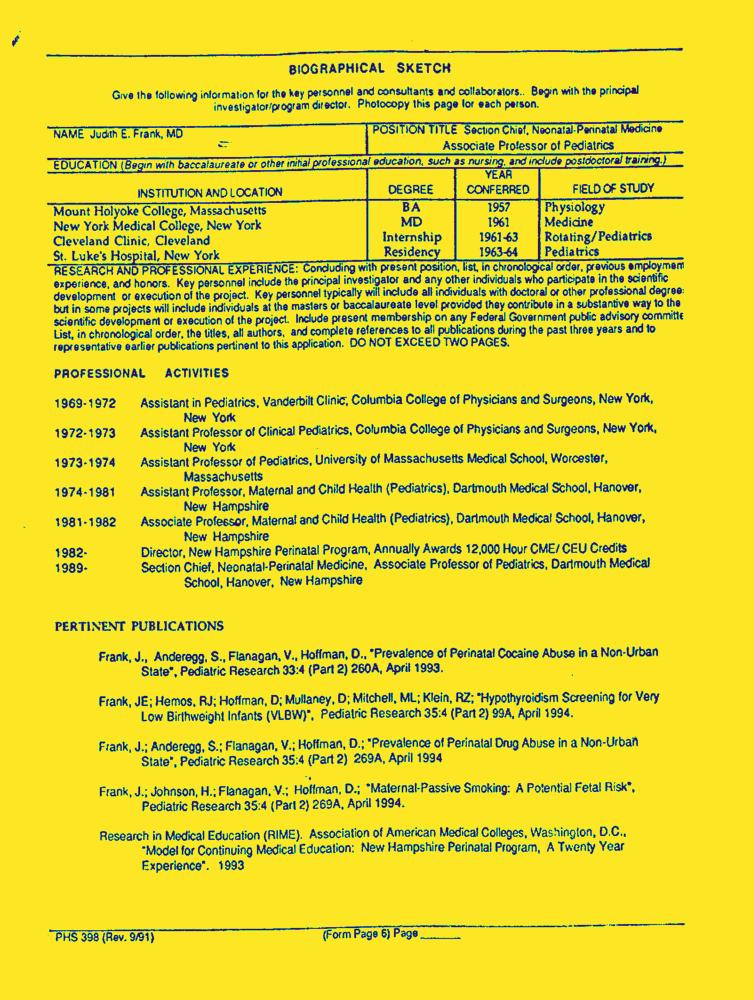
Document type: Resume-Doc